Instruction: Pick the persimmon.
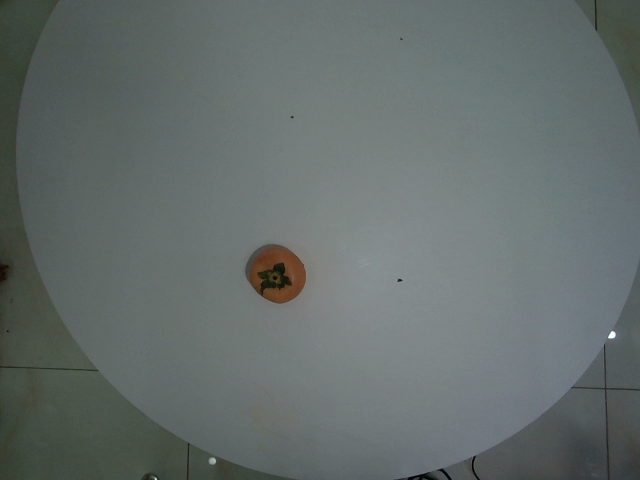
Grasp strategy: vertical